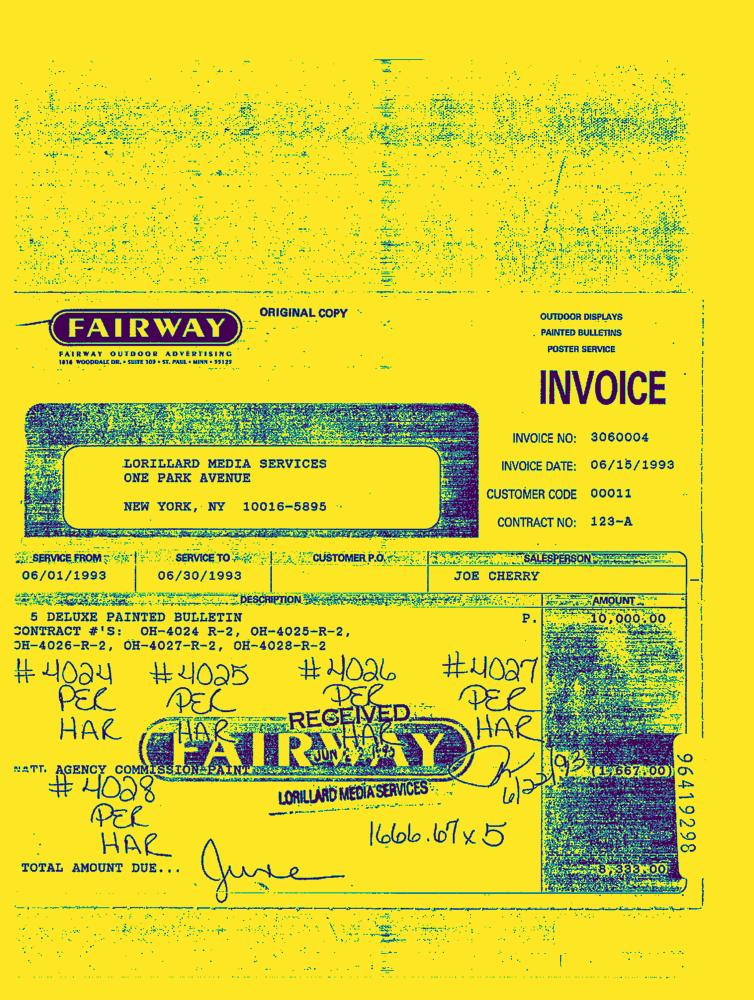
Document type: Invoice-Doc